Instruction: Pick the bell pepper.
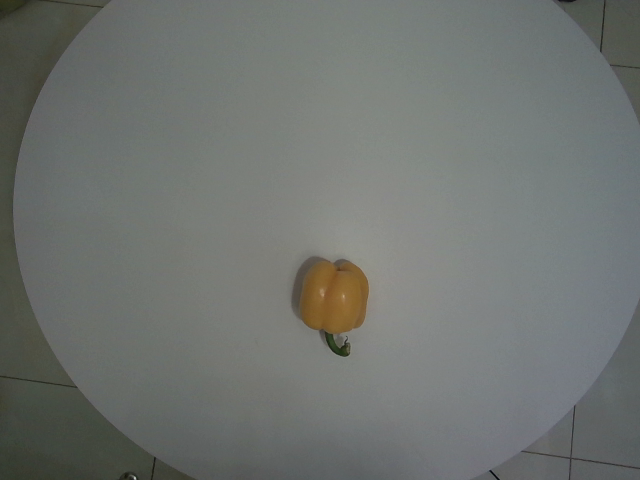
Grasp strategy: vertical